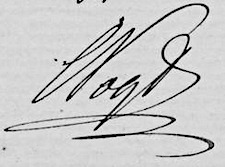
Signature of: carl vogt